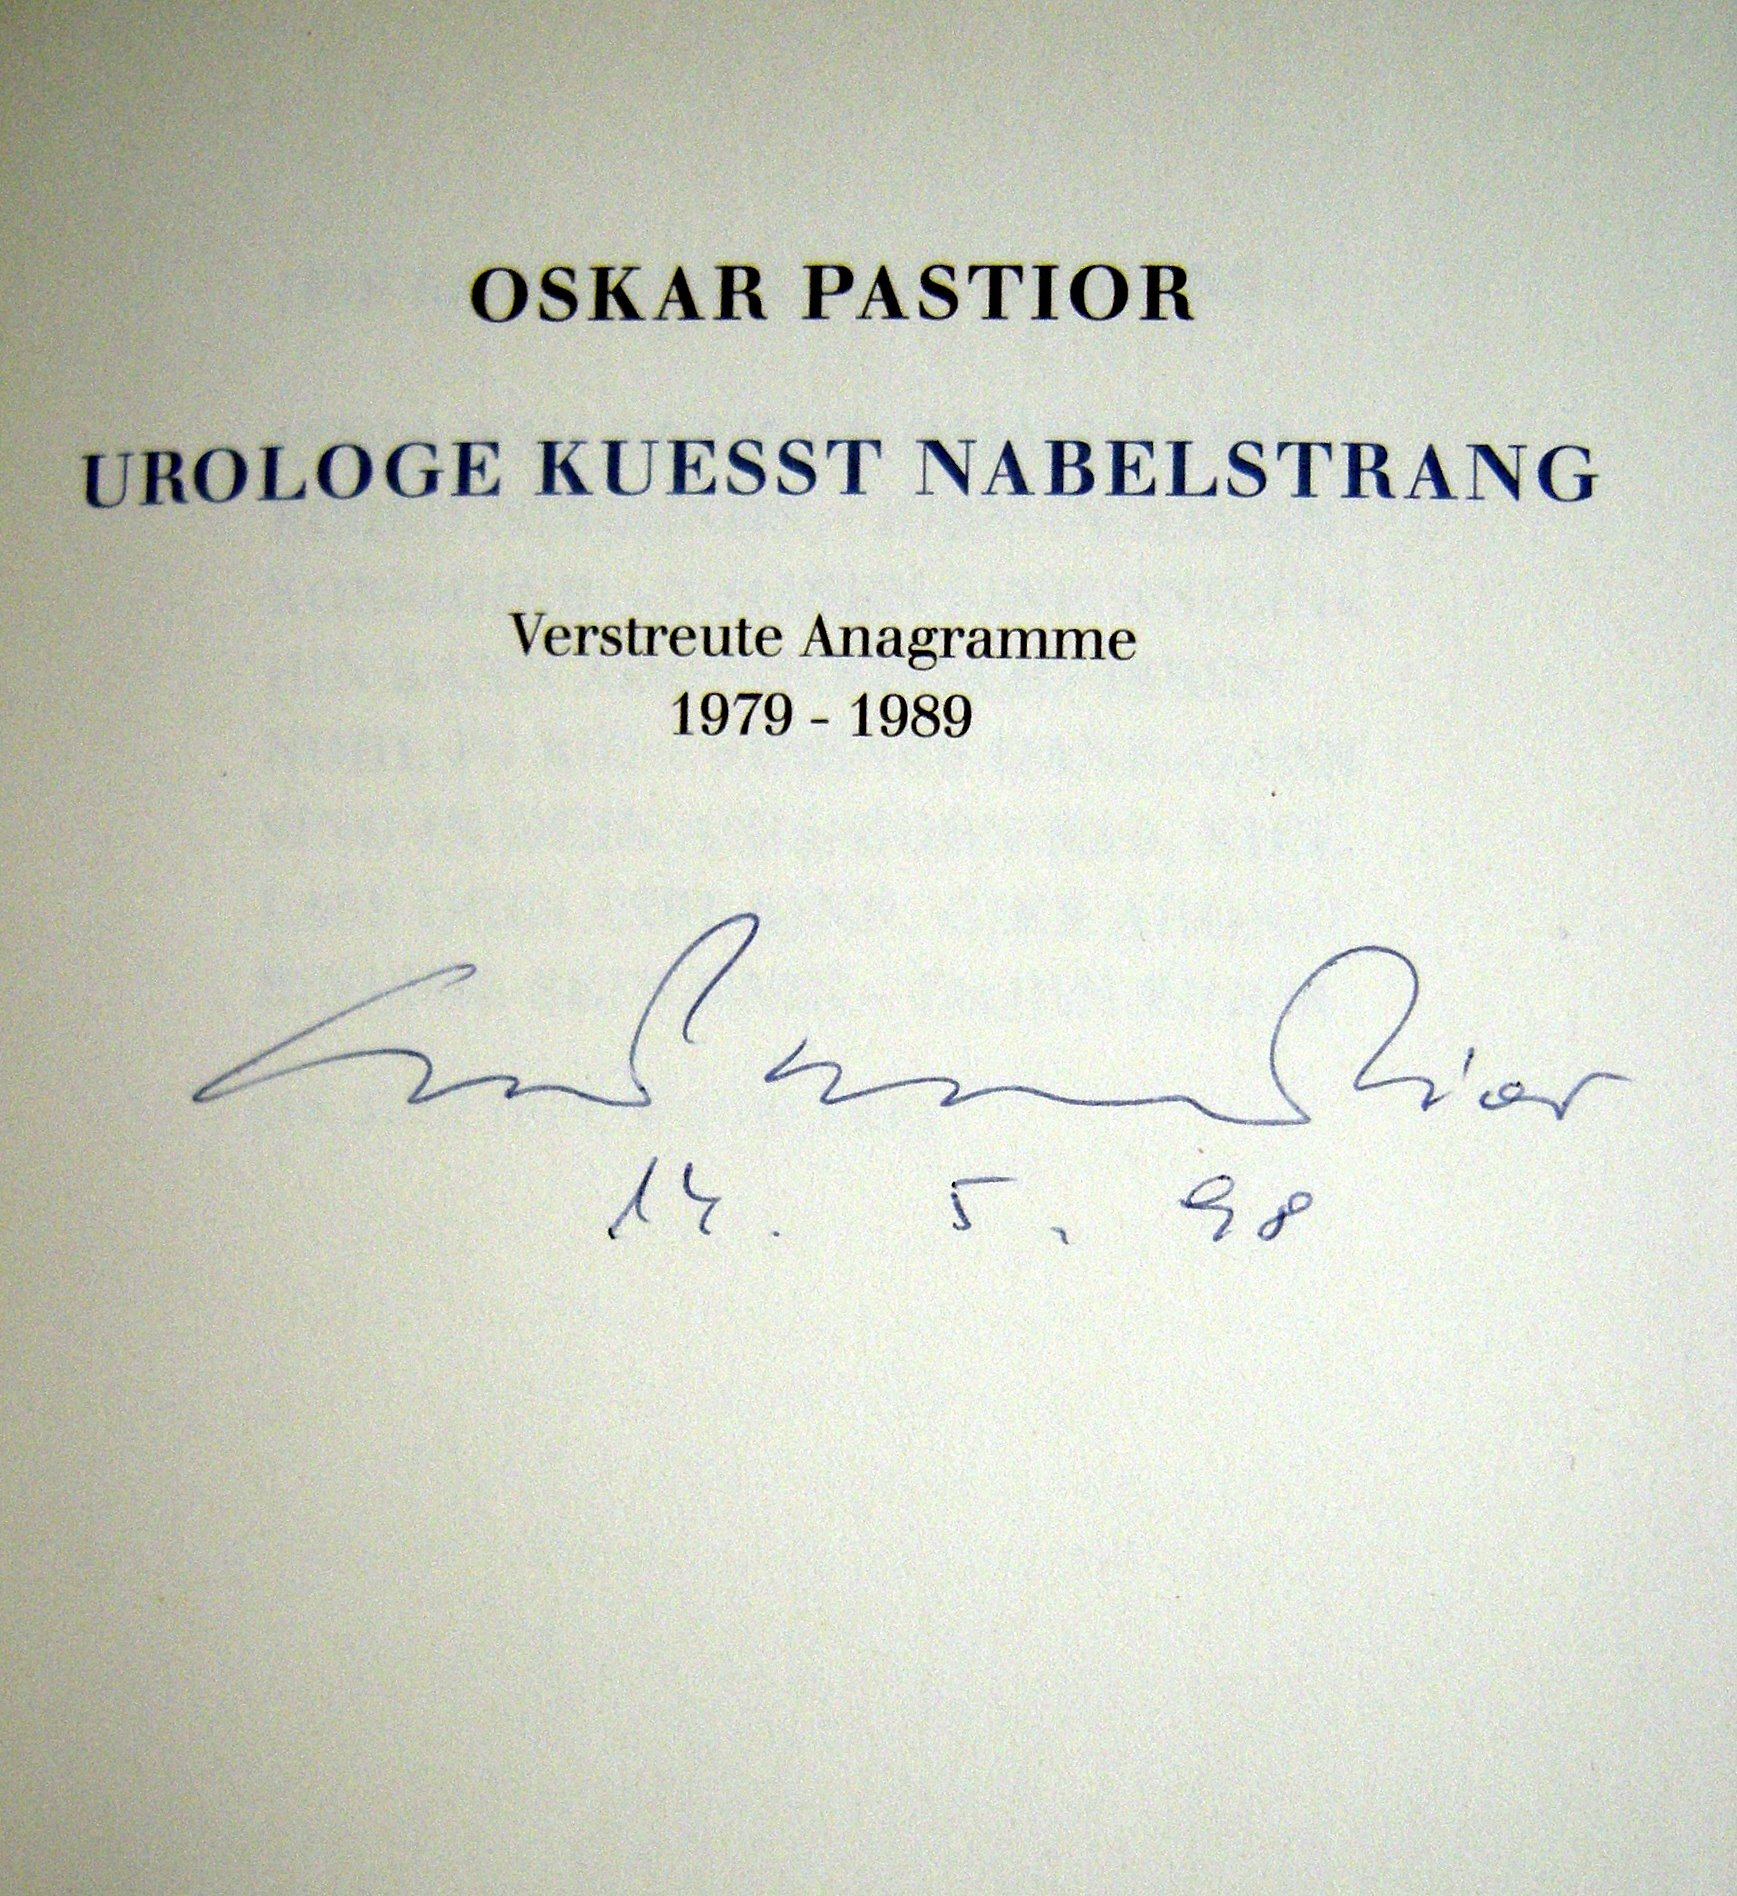
Signature of: oskar pastior